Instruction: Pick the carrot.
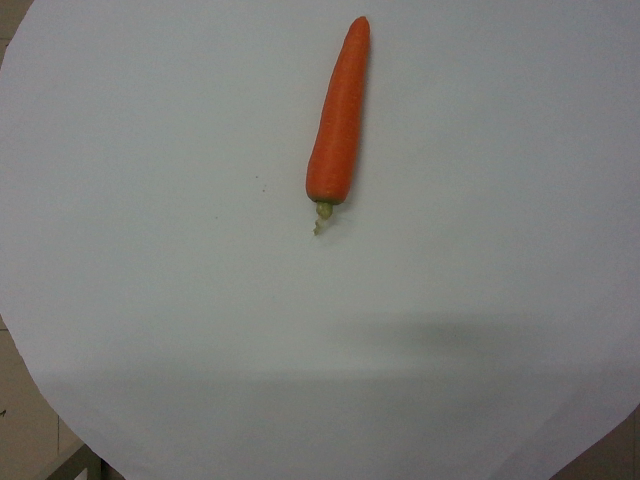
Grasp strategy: vertical